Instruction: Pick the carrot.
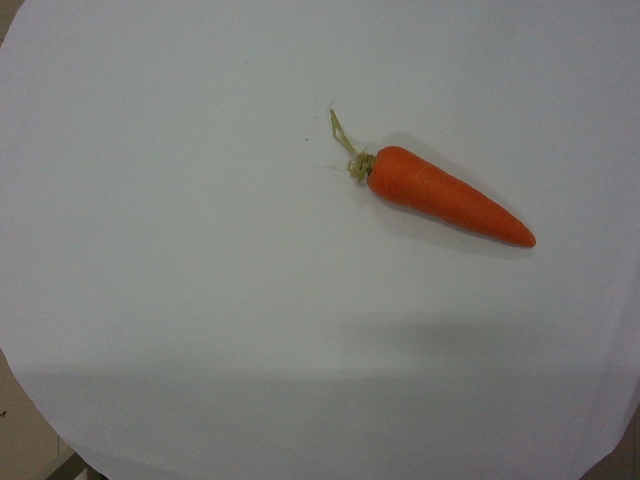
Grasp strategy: vertical